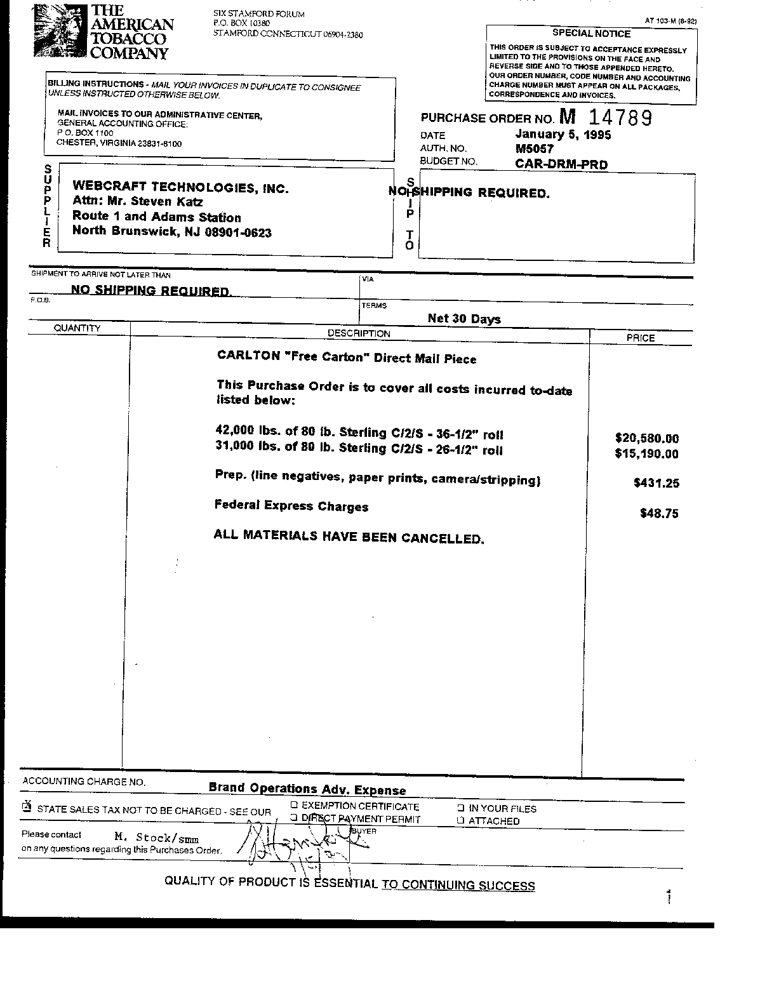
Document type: Invoice